Question: What appears to be the issue?
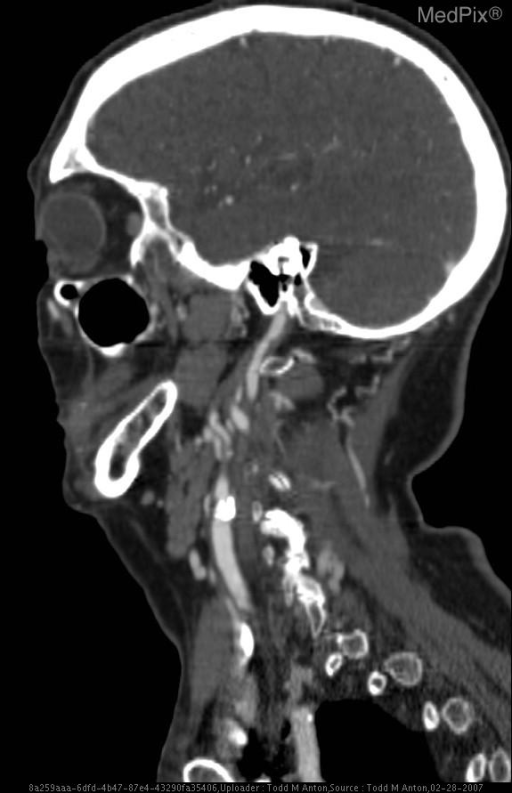
Answer: The findings suggest 23 Jan: NON-CONTRAST Head CT (from emergency dept)
-regional hypoattenuation in right temporal lobe, extending from cerebral cortex into white matter
-loss of gray/white matter differentiation
-sulcal effacement of right temporal-parietal lobes (may represent ischemia and resultant edema)
-some chronic microvascular ischemic disease of periventricular white matter
-ventricles and cisterns preserved, no intracranial hemorrhage or mass
-likely represents infarct of unknown time course (subacute vs. acute)
-MRI recommended

24 Jan: Brain MRI (from emergency dept)
-axial DWI—increased signal in right posterior parietal lobe=restricted diffusion
-ADC map--corresponding decreased signal
-consistent with acute stroke in right posterior parietal lobe

24 Jan: CAROTID US
-echogenic calcified plaque in right carotid bulb and proximal internal carotid artery with 50-69% stenosis with elevated velocities in internal carotid
-hemodynamically insignificant stenosis in left carotid bulb

24 Jan: TRANSTHORACIC ECHO (no images shown)
-normal left and right ventricular size and function
-negative bubble study

25 Jan: CT ANGIOGRAPHY W/ CONTRAST (sagittal view)
-large calcified plaque in right carotid bifurcation and proximal ICA
-hemodynamically significant stenosis of 64%

26 Jan: NON-CONTRAST Head CT (following worsening left sided weakness and sensory loss)
-hypodensity of right temporal lobe
-two new foci of calcification within the right sylvian fissure, not present on previous exams, likely represent further acute thromboemboli
-more prominent ventricles and cisterns
-no intracranial hemorrhage or mass effect

28 Jan: Brain MRI (following worsening left sided weakness and sensory loss)
-DWI—interval increase in size of signal in right temporal-parietal region
-ADC map—corresponding decrease in signal. -large calcified plaque in right carotid bifurcation and proximal ICA
-hemodynamically significant stenosis of 64%. The patient might have a history of -87 year old woman
-Left upper extremity weakness and numbness for past couple days
-Son says her left face is “droopy”
-No documented medical history
-On no medications.